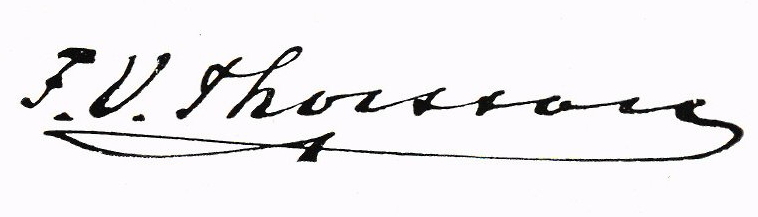
Signature of: fredrik vilhelm thorsson